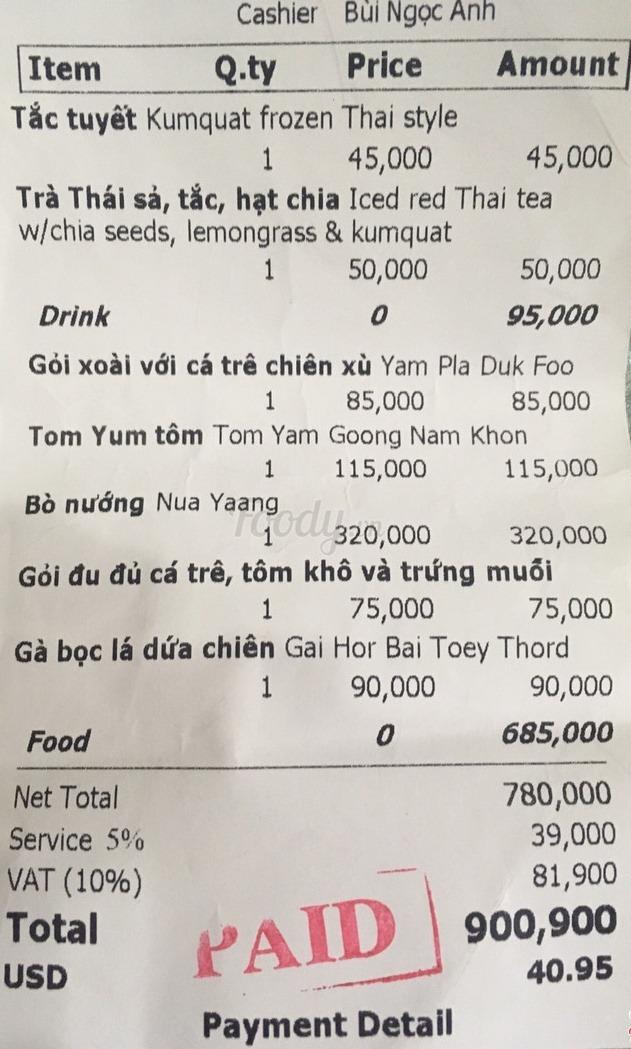
Cashier Bùi Ngọc Anh

<table>
<tr>
<th>Item</th>
<th>Q.ty</th>
<th>Price</th>
<th>Amount</th>
</tr>
<tr>
<td>Tắc tuyết Kumquat frozen Thai style</td>
<td>1</td>
<td>45,000</td>
<td>45,000</td>
</tr>
<tr>
<td>Trà Thái sả, tắc, hạt chia Iced red Thai tea w/chia seeds, lemongrass & kumquat</td>
<td>1</td>
<td>50,000</td>
<td>50,000</td>
</tr>
<tr>
<td>Drink</td>
<td></td>
<td>0</td>
<td>95,000</td>
</tr>
<tr>
<td>Gỏi xoài với cá trê chiên xù Yam Pla Duk Foo</td>
<td>1</td>
<td>85,000</td>
<td>85,000</td>
</tr>
<tr>
<td>Tom Yum tôm Tom Yam Goong Nam Khon</td>
<td>1</td>
<td>115,000</td>
<td>115,000</td>
</tr>
<tr>
<td>Bò nướng Nua Yaang</td>
<td>1</td>
<td>320,000</td>
<td>320,000</td>
</tr>
<tr>
<td>Gỏi đu đủ cá trê, tôm khô và trứng muối</td>
<td>1</td>
<td>75,000</td>
<td>75,000</td>
</tr>
<tr>
<td>Gà bọc lá dứa chiên Gai Hor Bai Toey Thord</td>
<td>1</td>
<td>90,000</td>
<td>90,000</td>
</tr>
<tr>
<td>Food</td>
<td></td>
<td>0</td>
<td>685,000</td>
</tr>
</table>

Net Total 780,000
Service 5% 39,000
VAT (10%) 81,900
Total 900,900
USD 40.95
Payment Detail